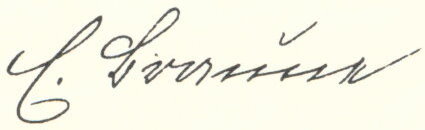
Signature of: ernst braune